Question: What type of tax is indicated in the document, personal property or real estate?
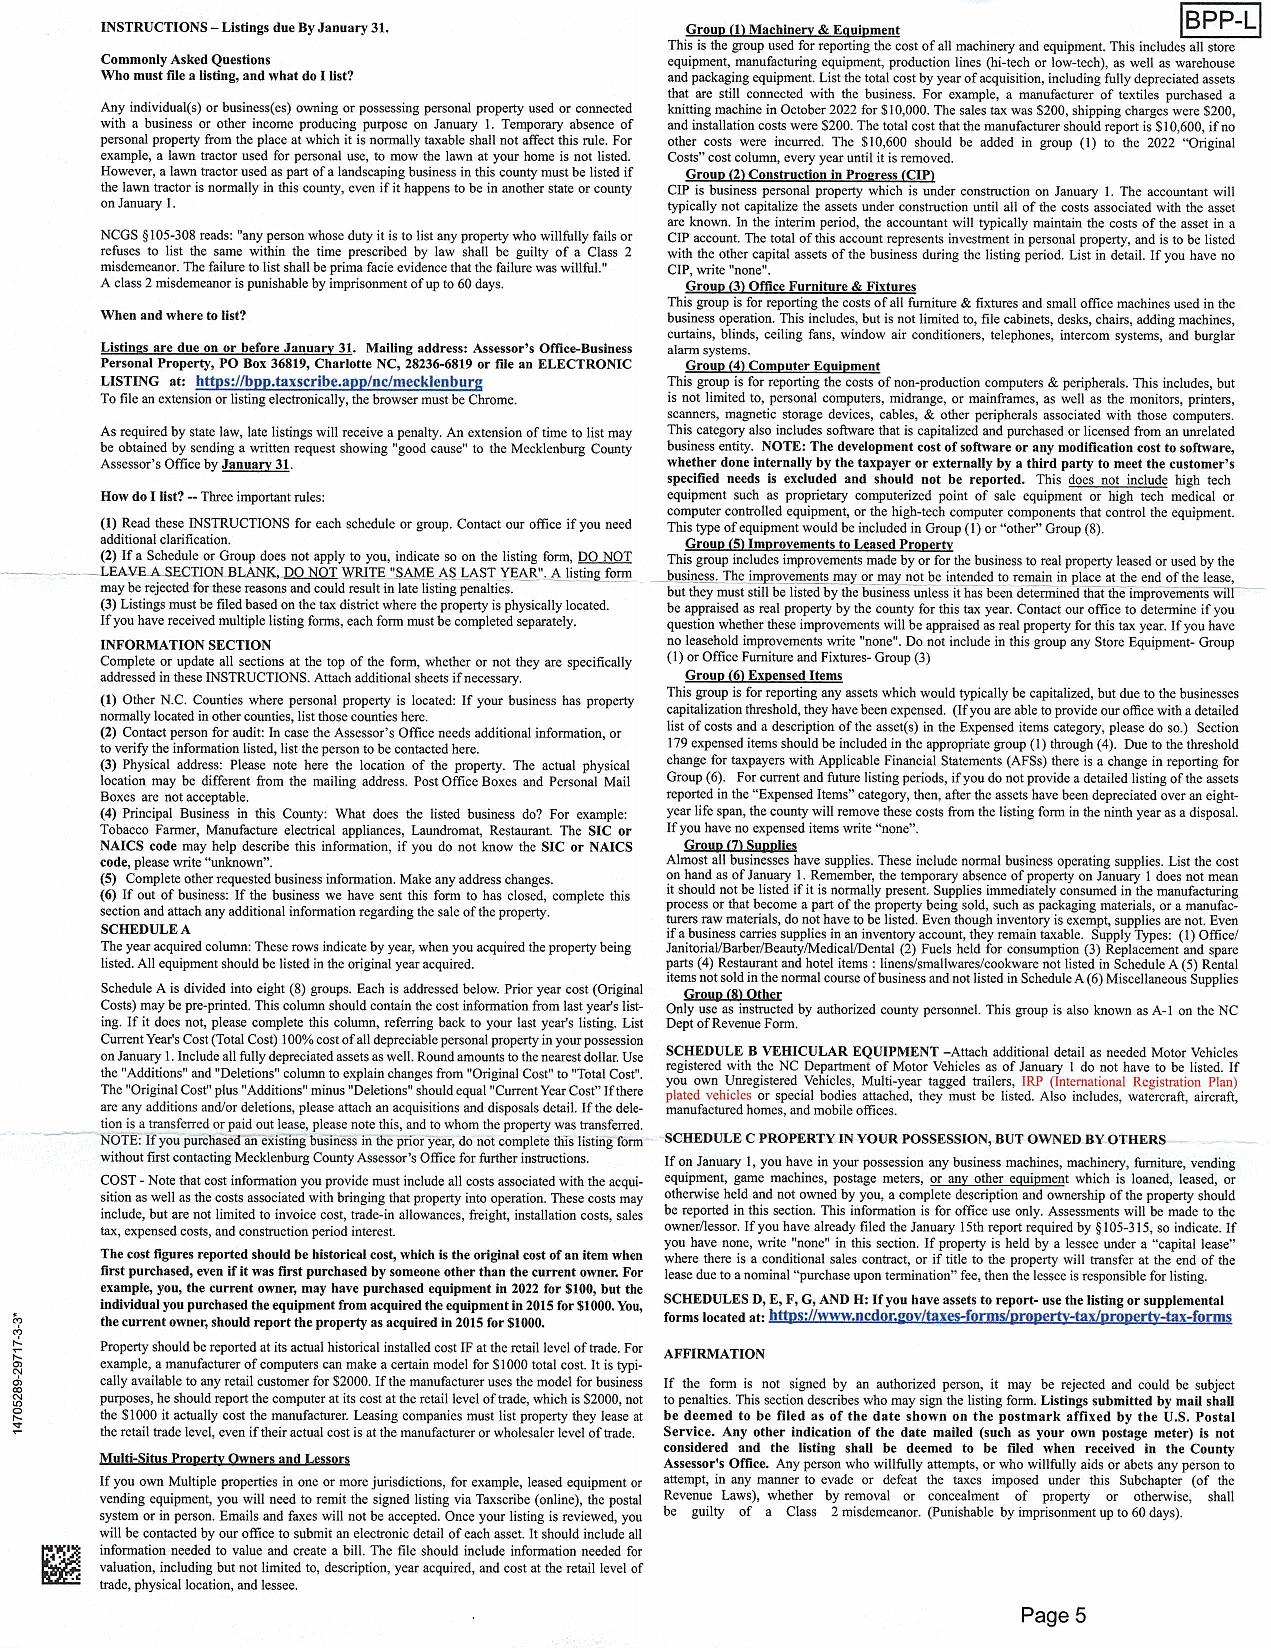
Answer: "Personal Property Tax"